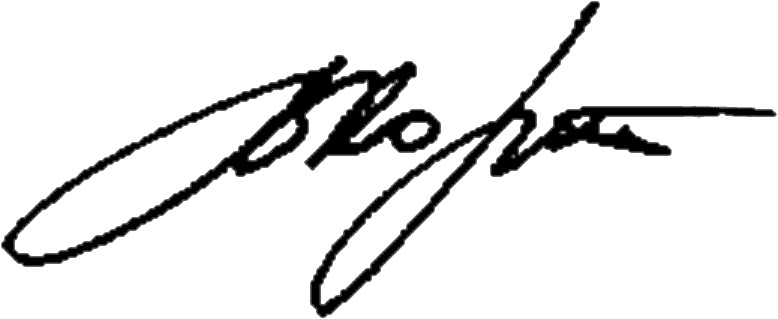
Signature of: viktor korzh